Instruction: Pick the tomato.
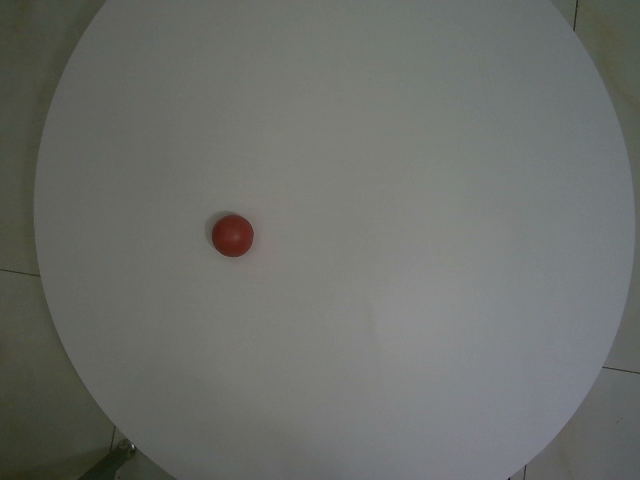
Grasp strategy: vertical